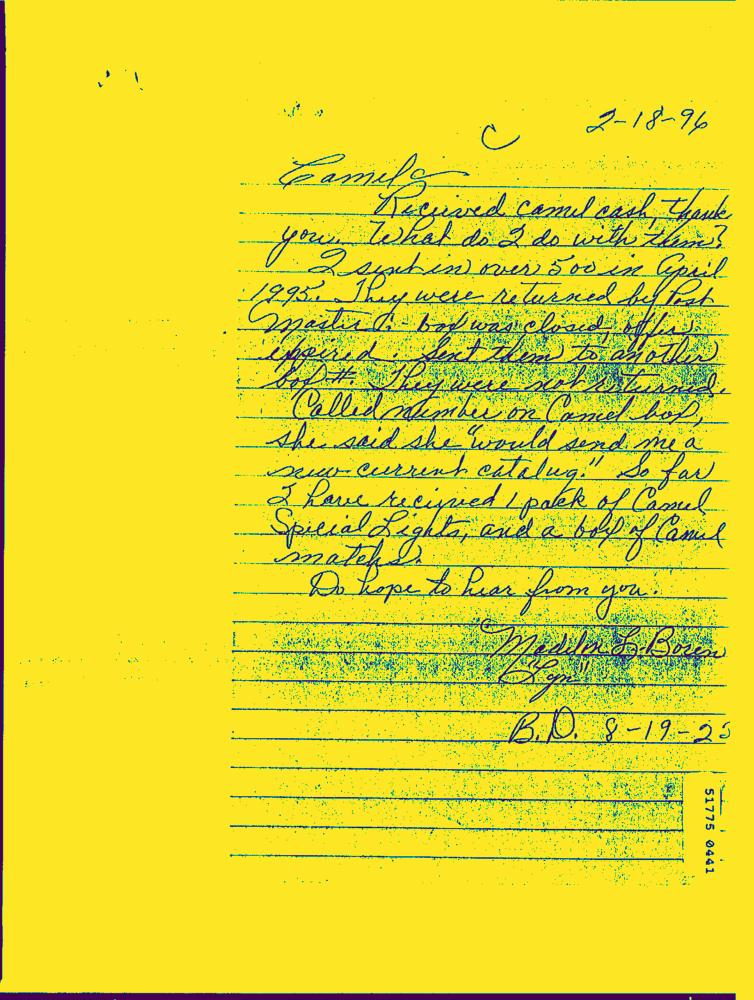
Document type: Hand-Written